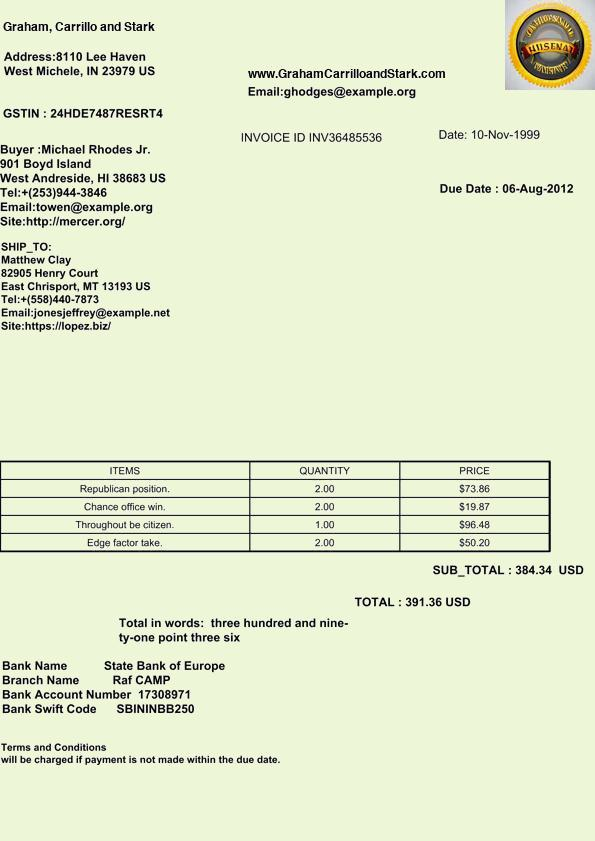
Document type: Invoice